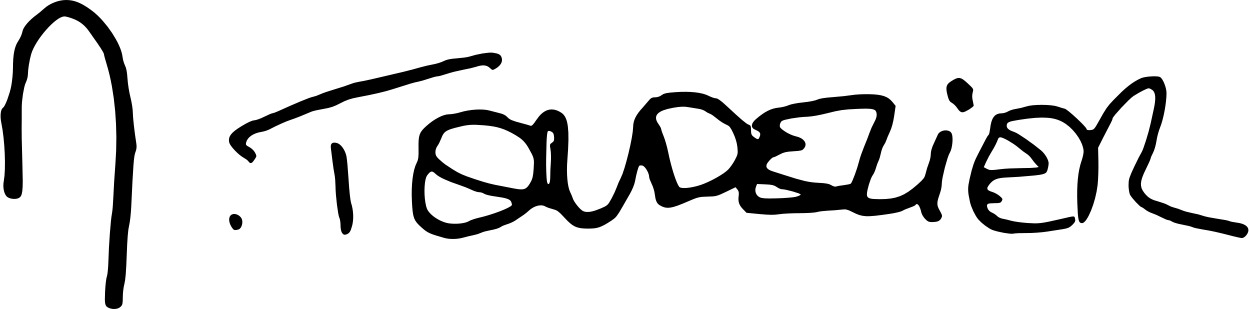
Signature of: marine tondelier